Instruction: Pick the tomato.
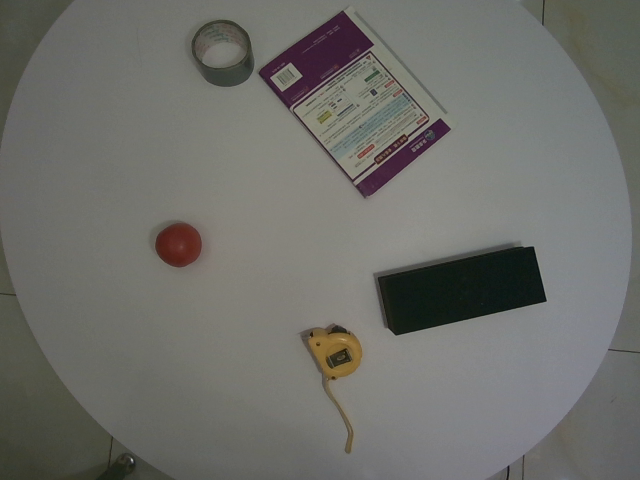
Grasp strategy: vertical